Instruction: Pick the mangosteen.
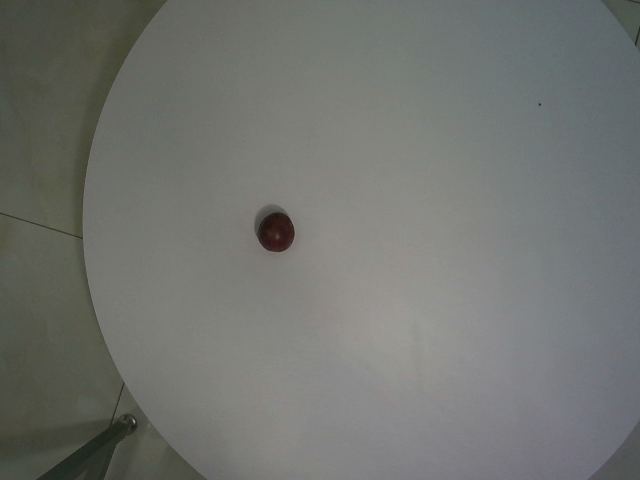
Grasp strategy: vertical